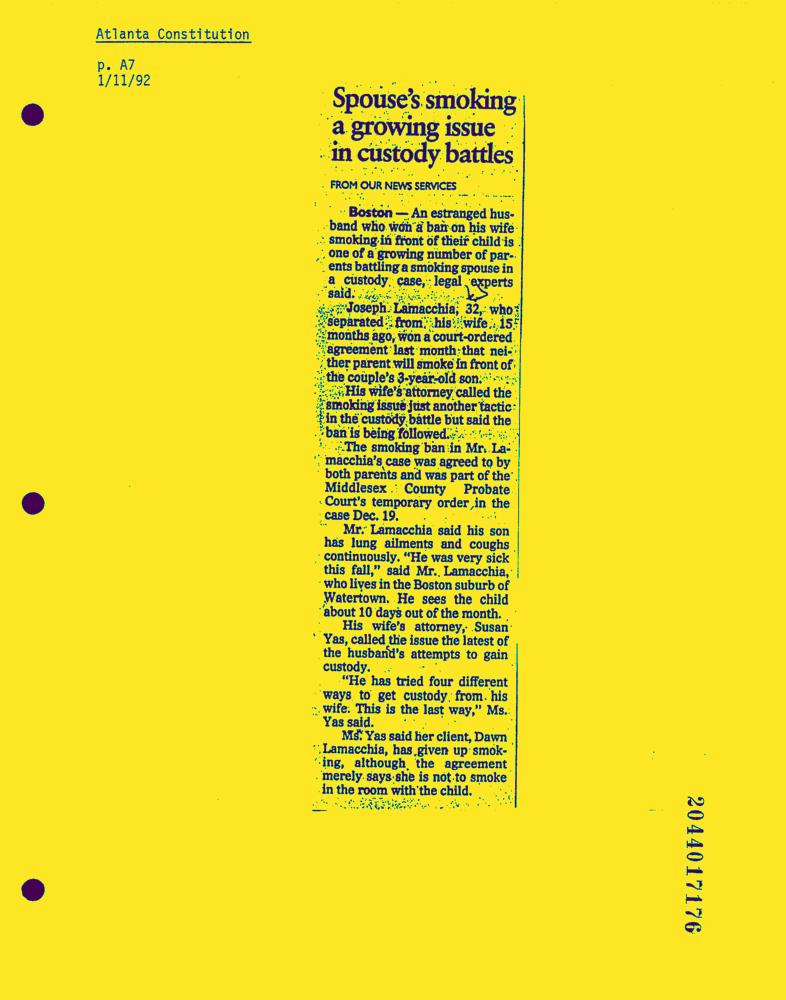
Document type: News-Article